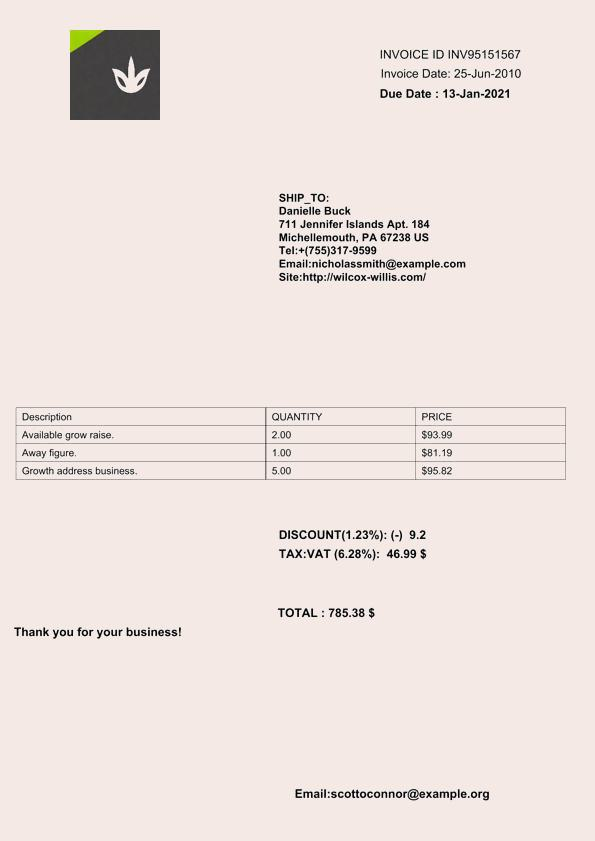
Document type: Invoice